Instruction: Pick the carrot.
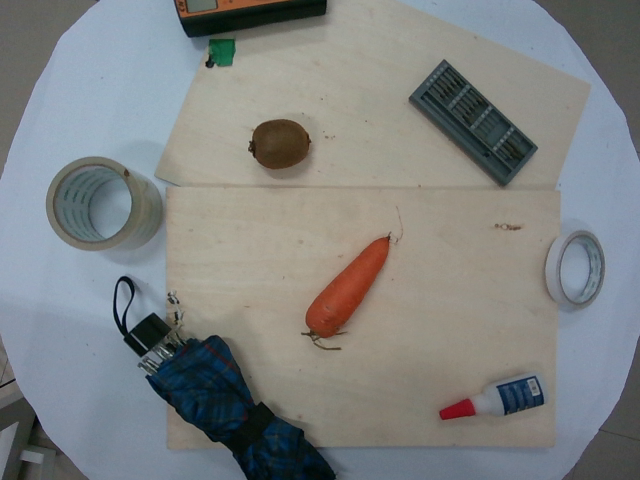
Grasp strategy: vertical